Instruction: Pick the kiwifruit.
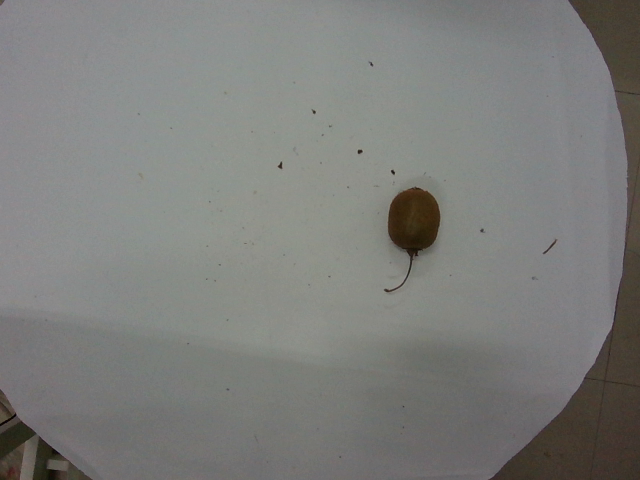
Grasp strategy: vertical